Question: What is the total amount of taxes owed as per the document?
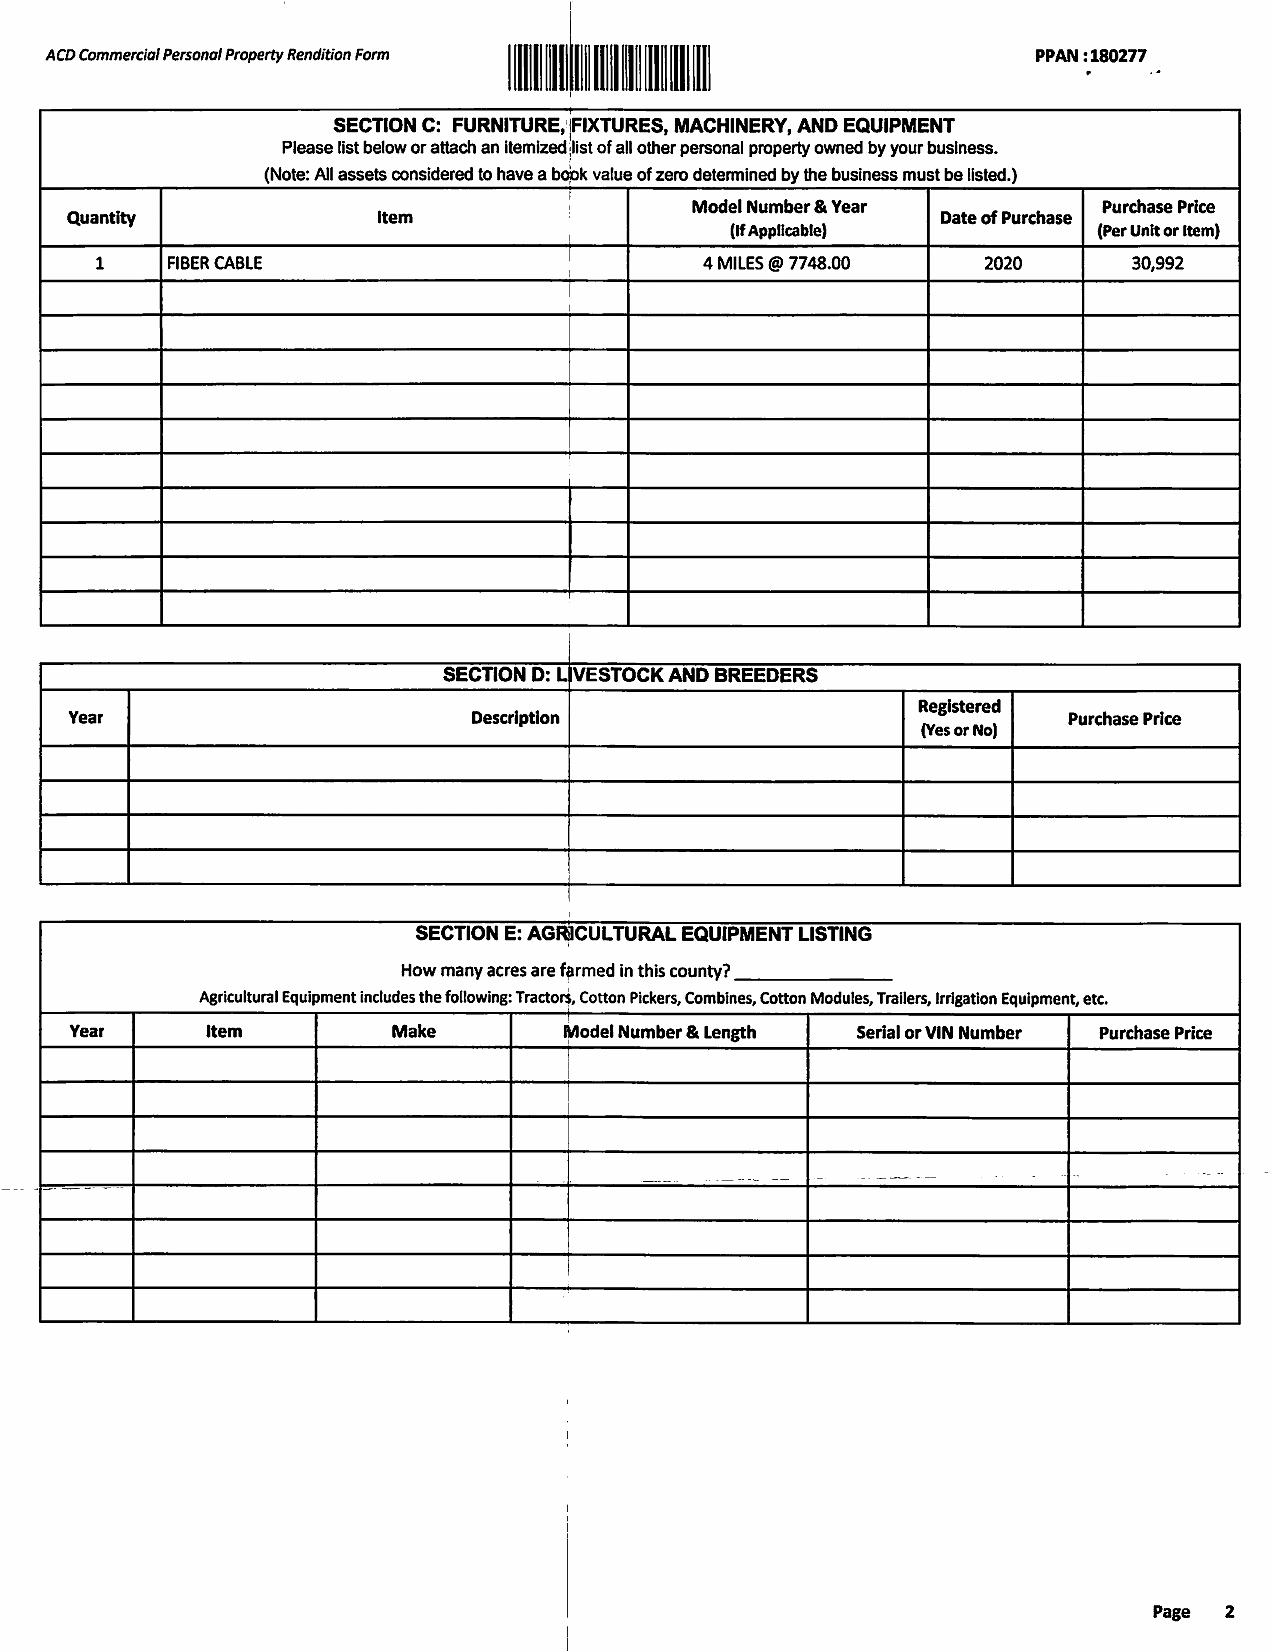
Answer: "$30,992 "